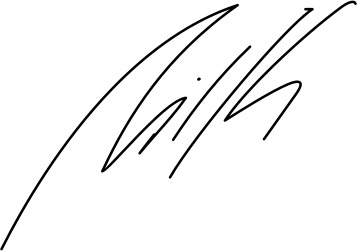
Signature of: niko peleshi